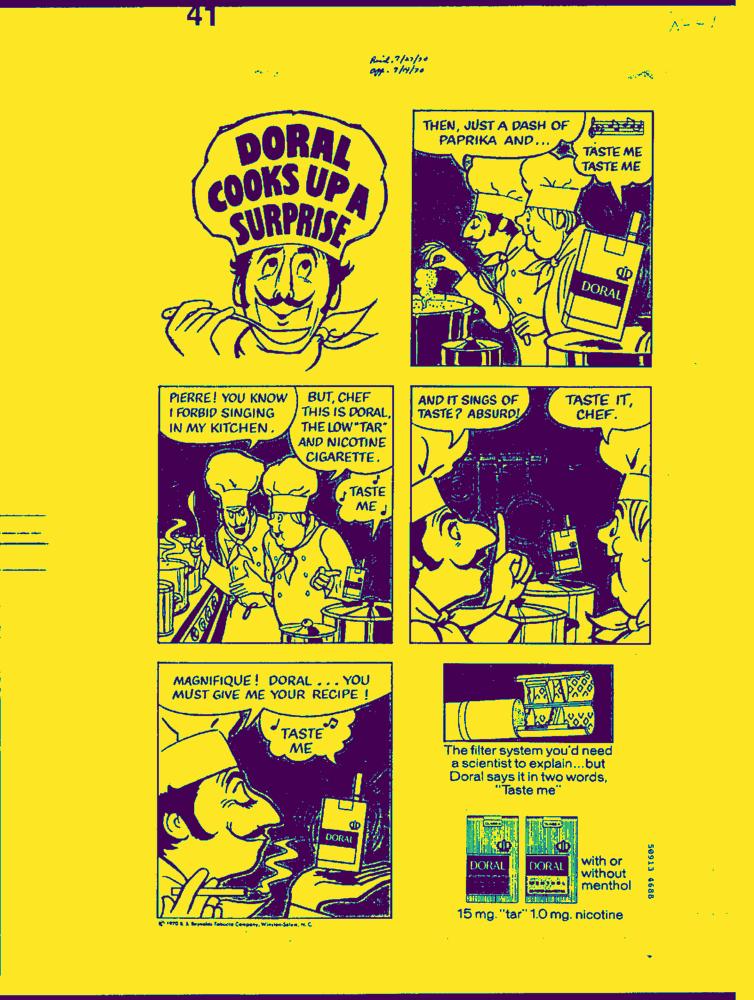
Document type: AD